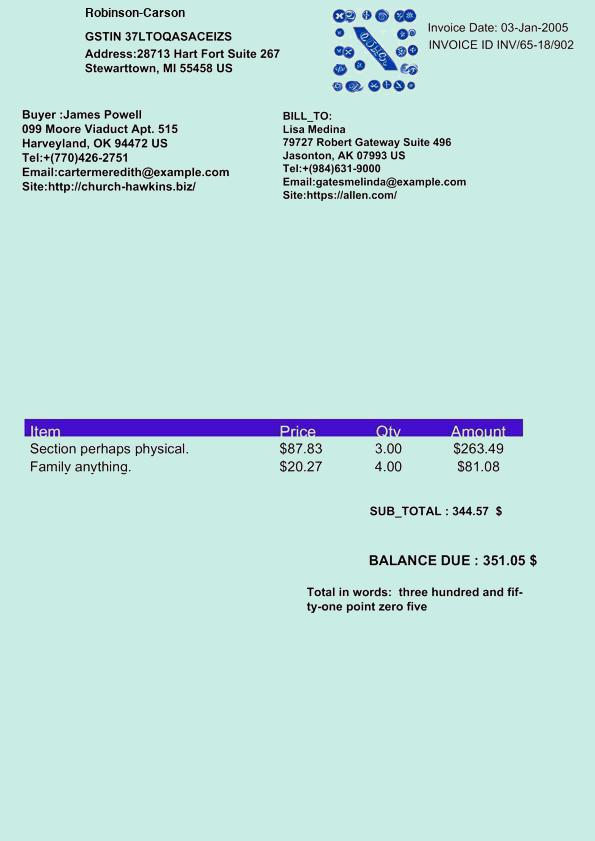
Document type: Invoice